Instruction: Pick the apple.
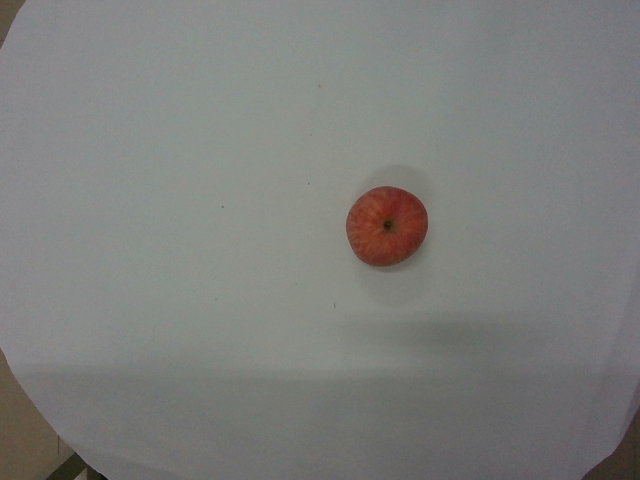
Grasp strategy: vertical